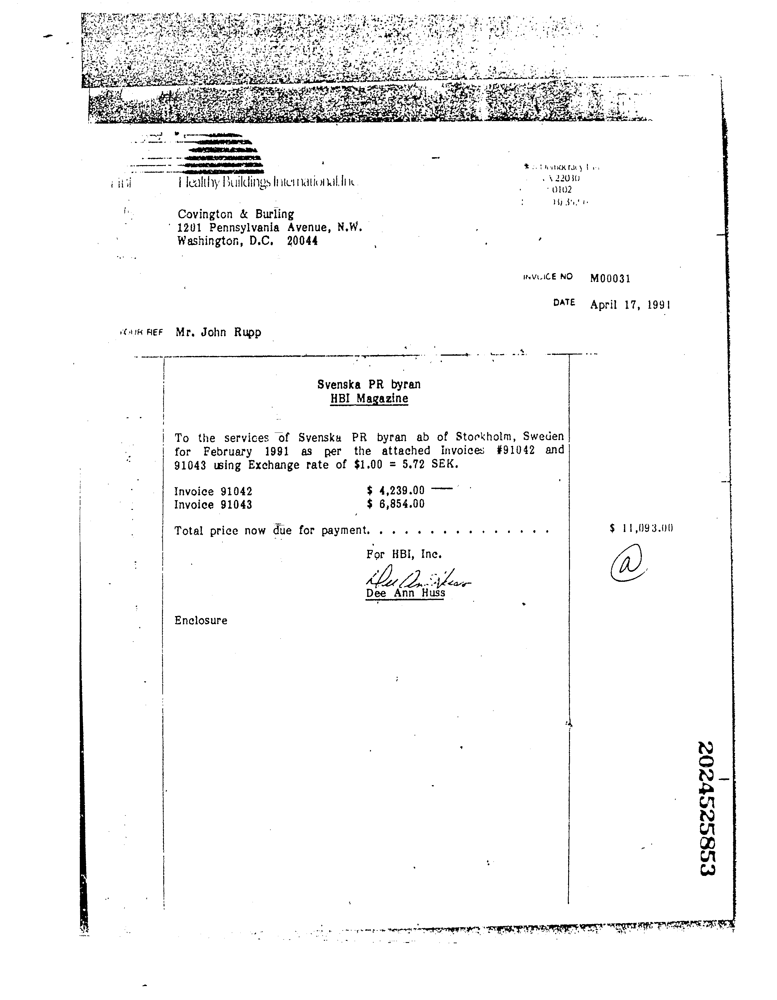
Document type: Invoice